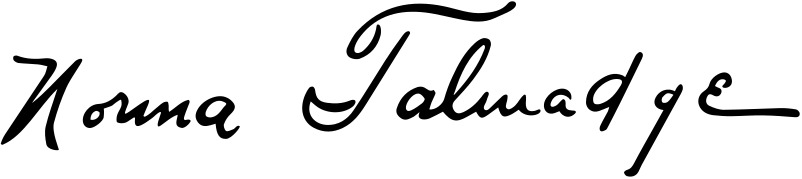
Signature of: norma talmadge